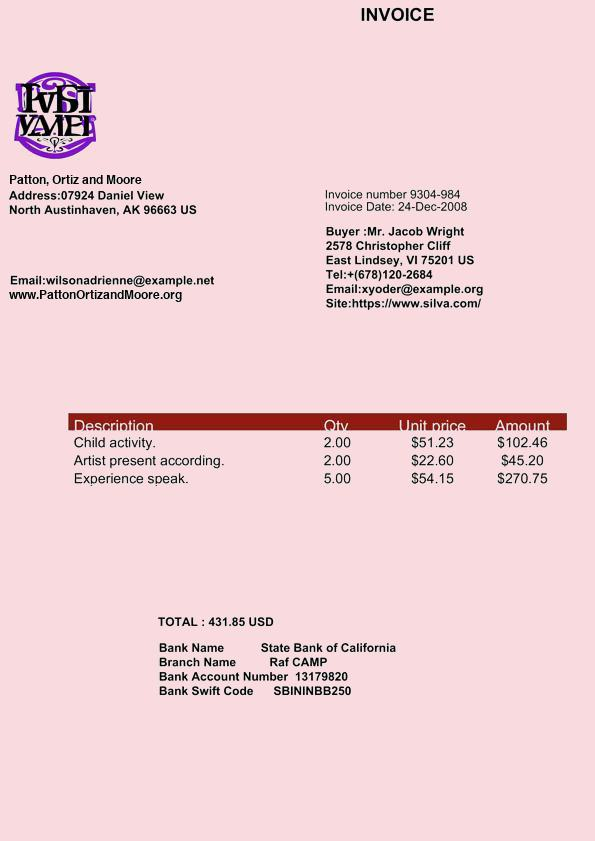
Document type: Invoice